Question: Which state is mentioned in the document?
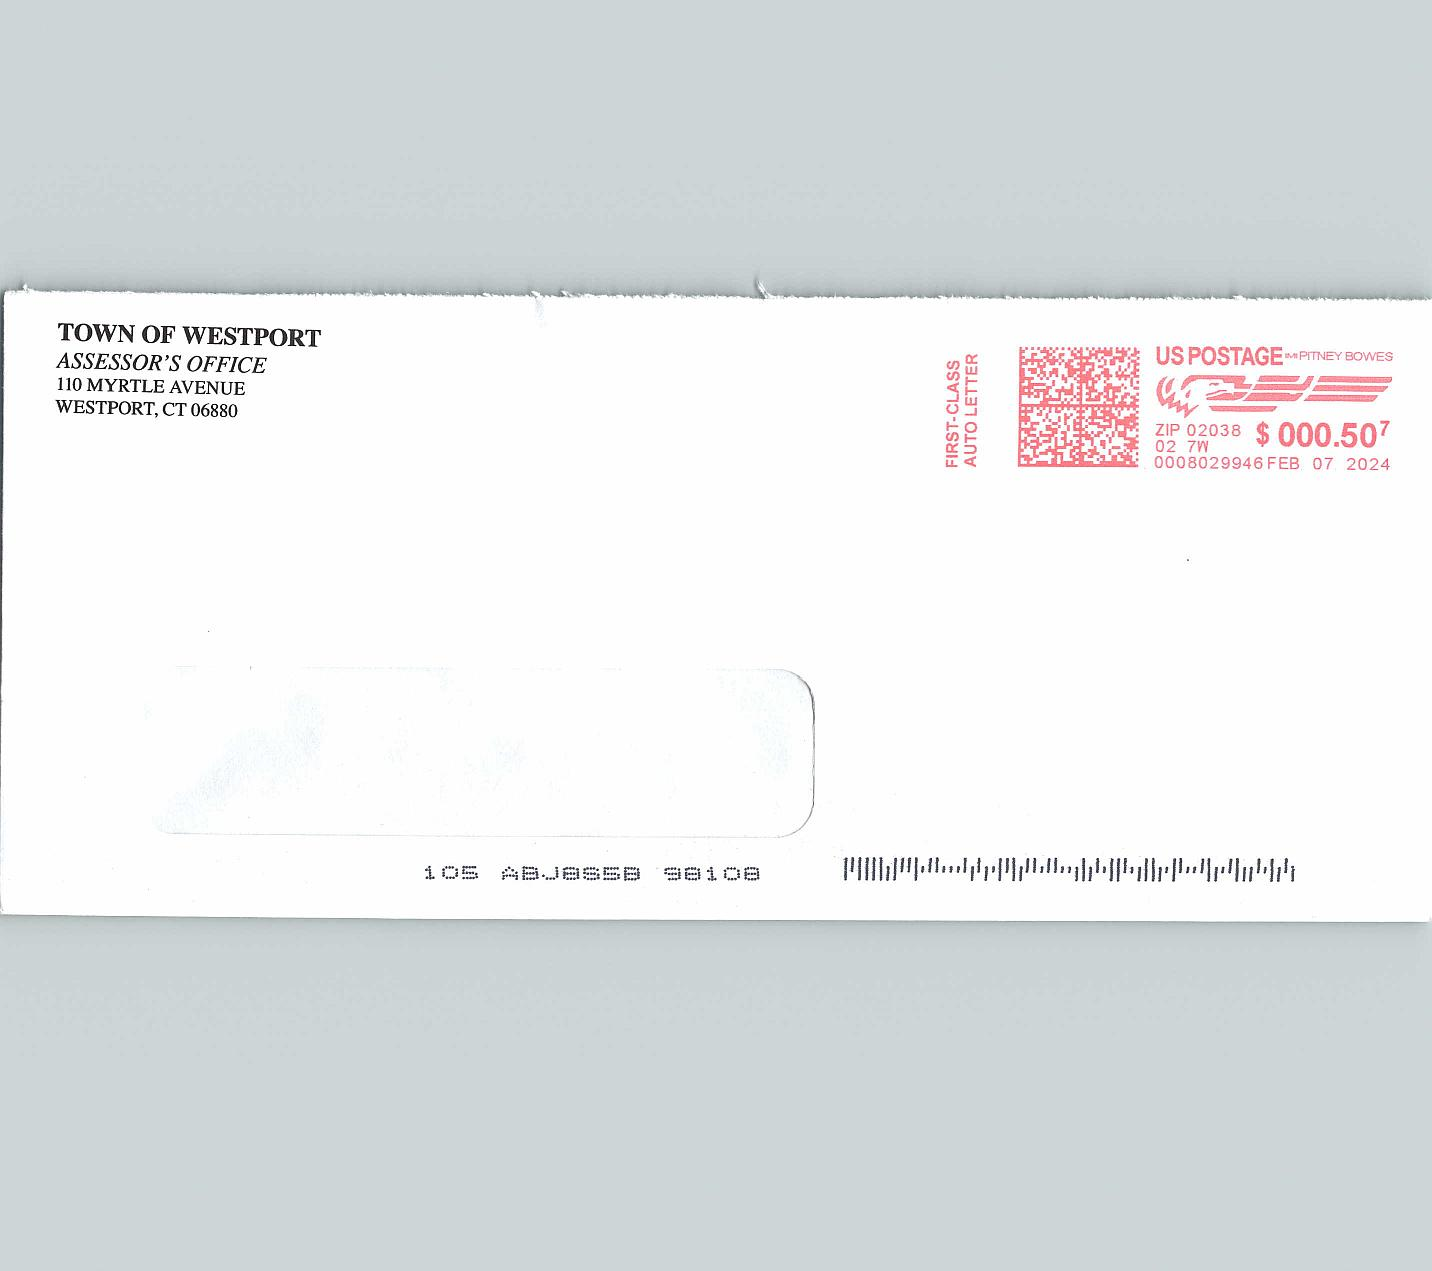
Answer: "CT"